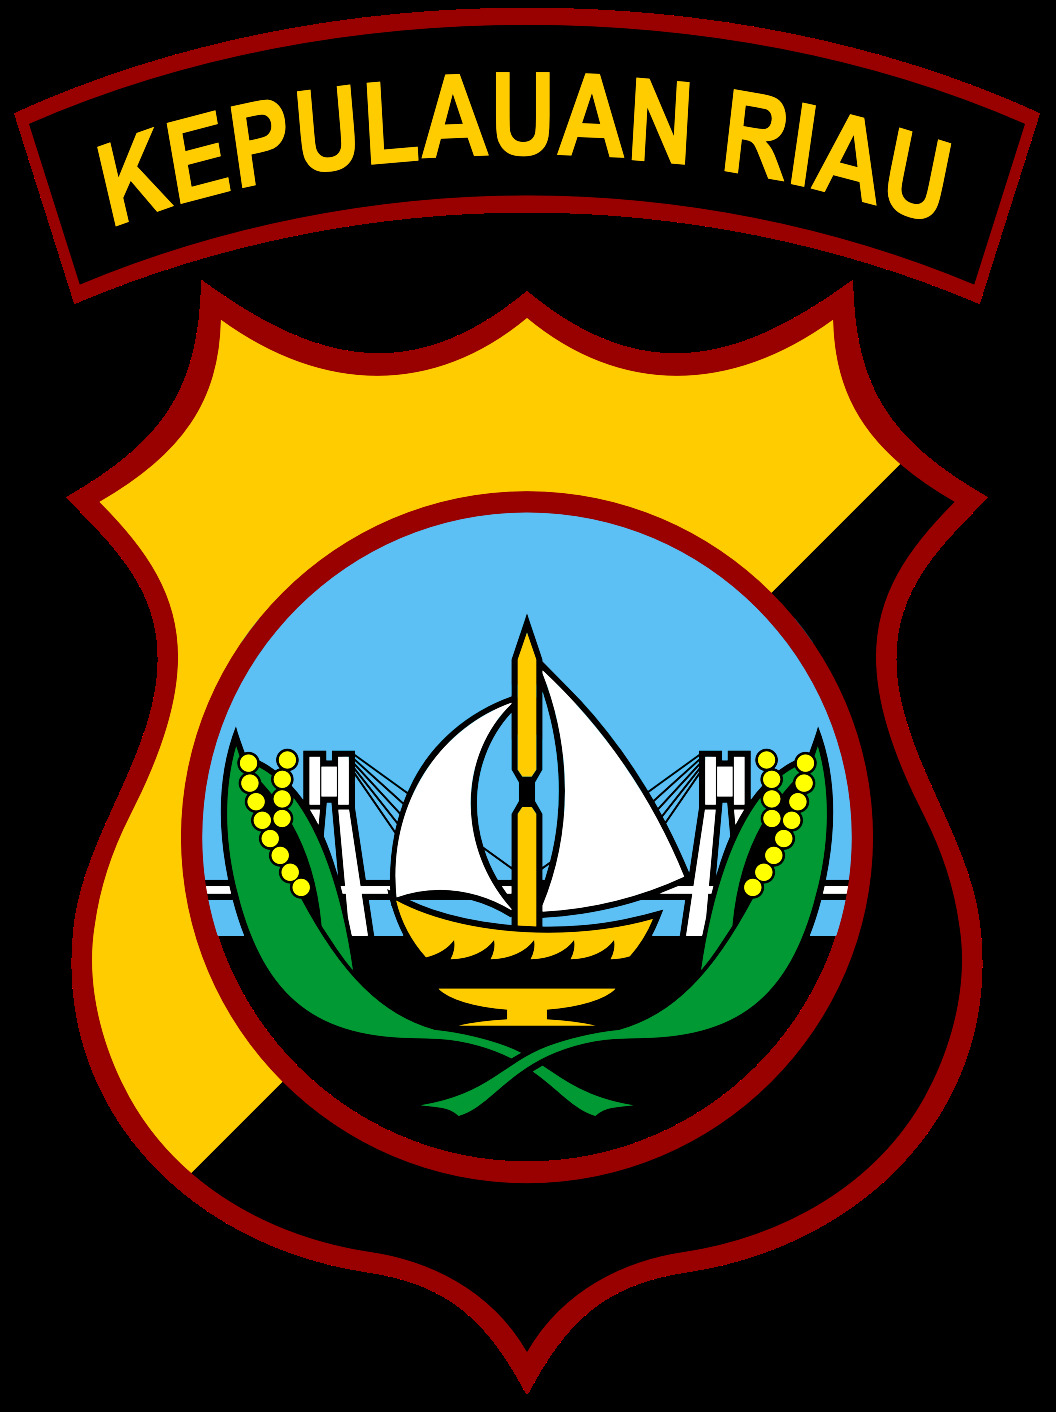
Signature of: arman depari